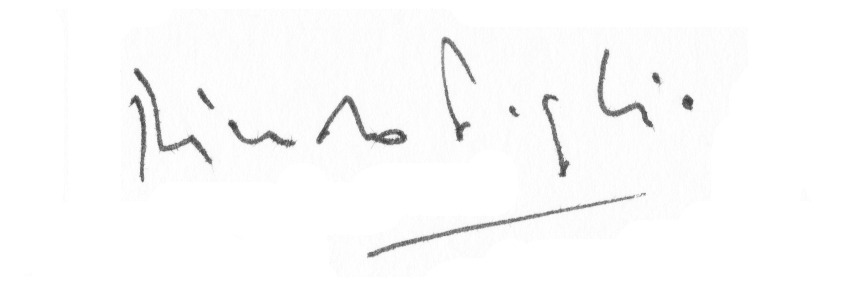
Signature of: ricardo piglia